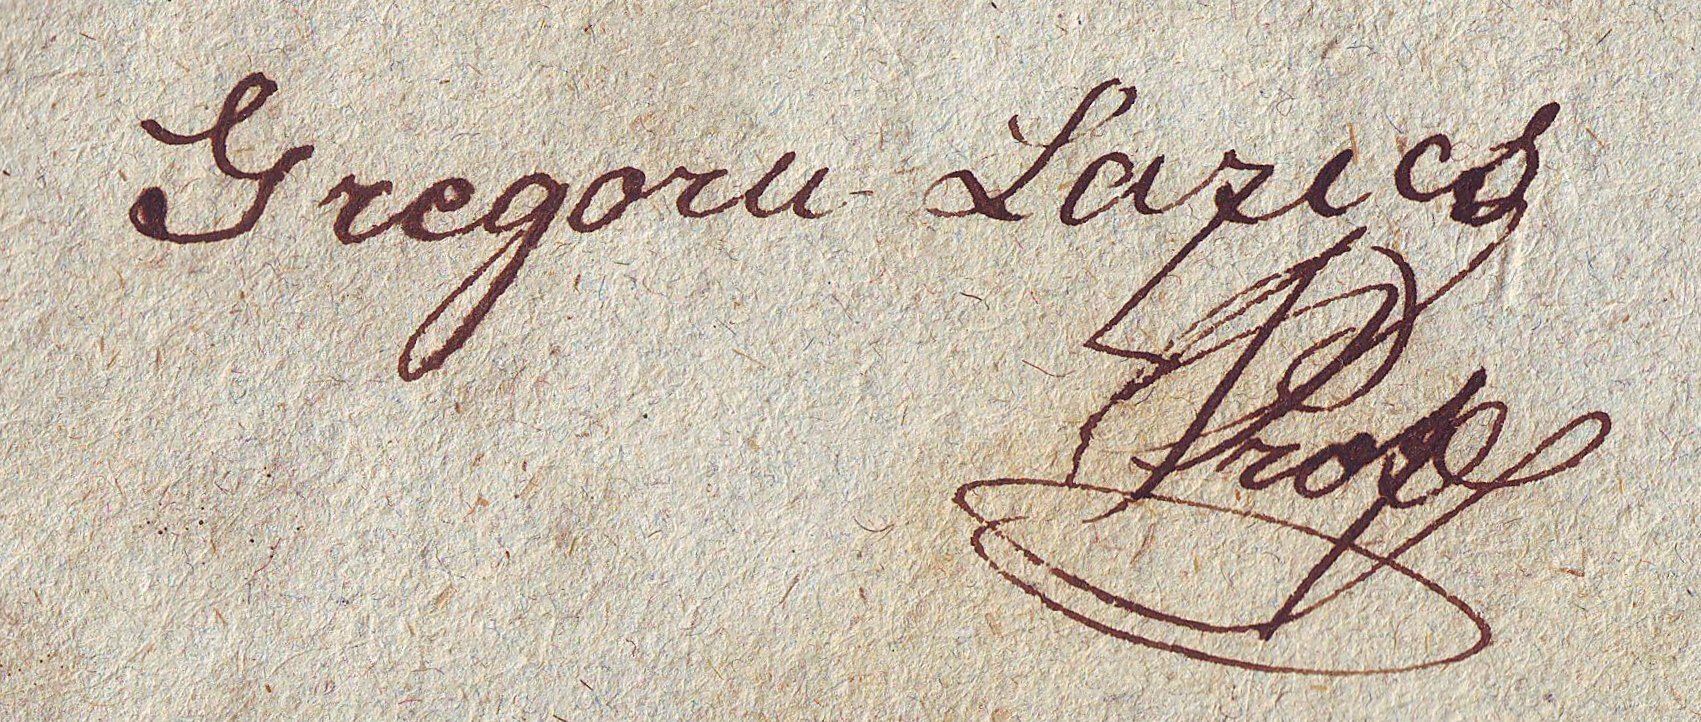
Signature of: q85993339